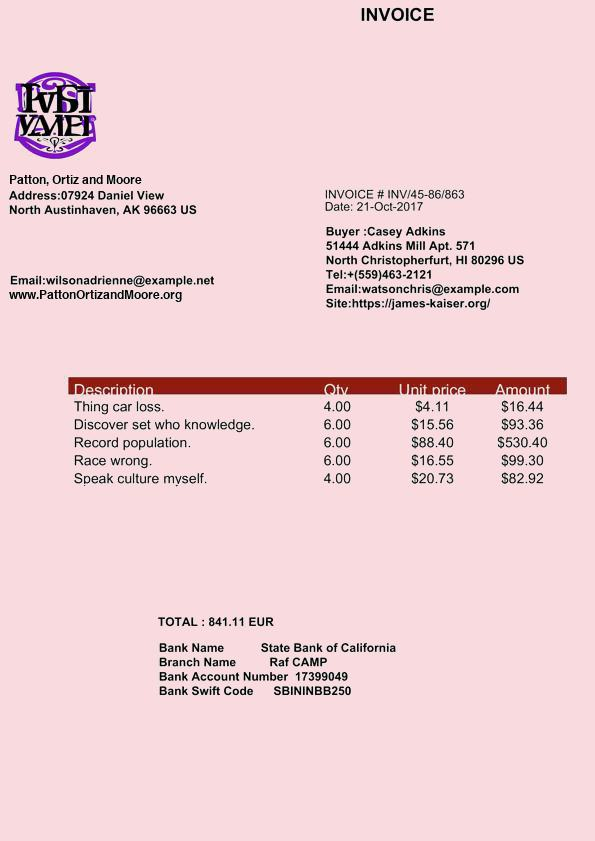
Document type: Invoice